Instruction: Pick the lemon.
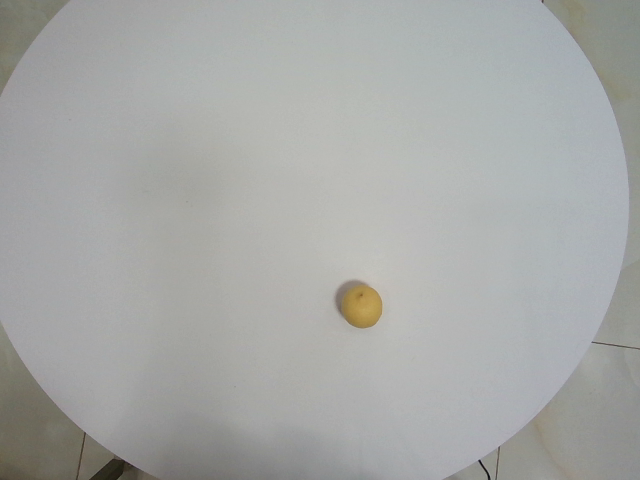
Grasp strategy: vertical